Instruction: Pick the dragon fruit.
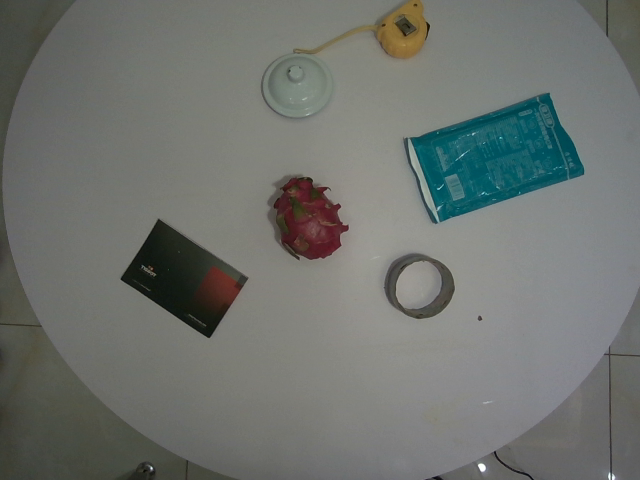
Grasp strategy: vertical